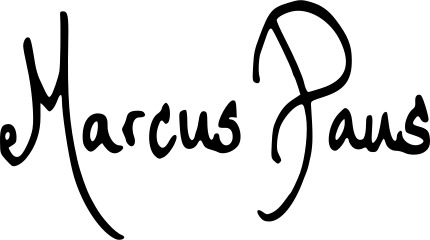
Signature of: marcus paus